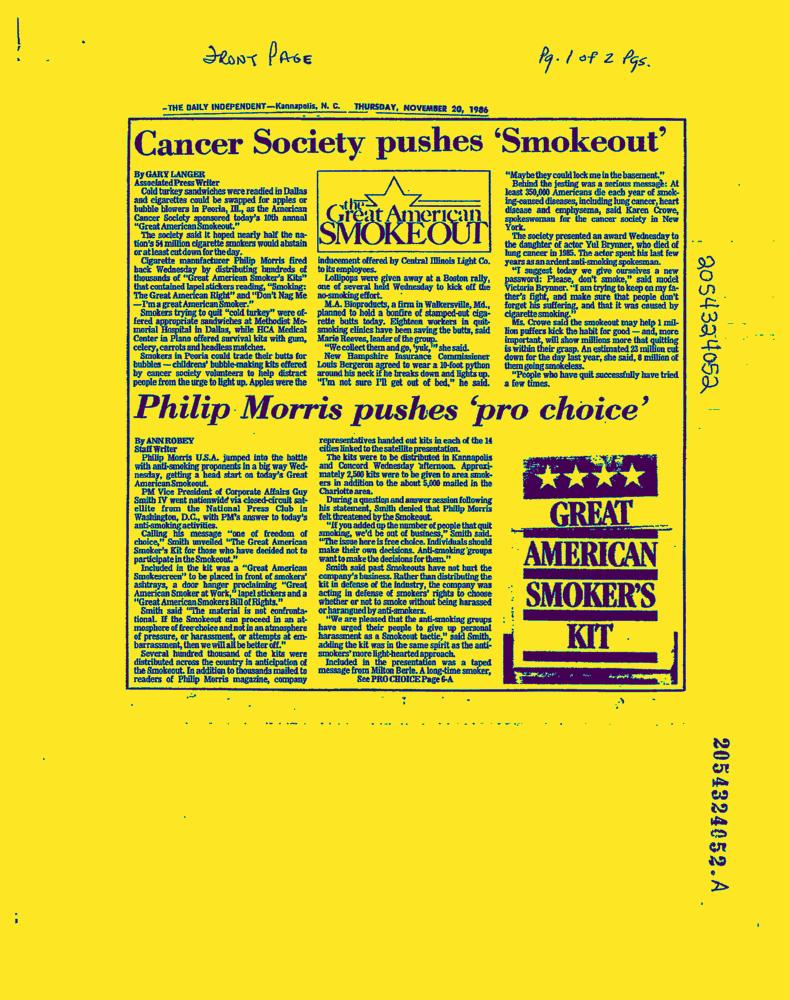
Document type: News-Article